Question: What appears to be the issue?
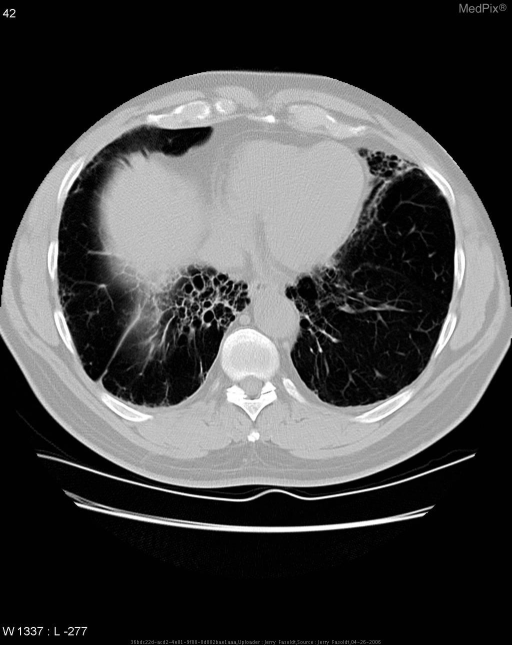
Answer: The findings suggest Pulmonary fibrosis in a bibasilar pattern.  Characterisitc honeycomb pattern commonly seen in interstitial lung disease.. Pulmonary fibrosis in bibasilar pattern.  Characteristic honeycomb pattern typically seen in interstitial lung disease.. The patient might have a history of 63 yo male with hx of dermatomyositis c/o increased SOB.